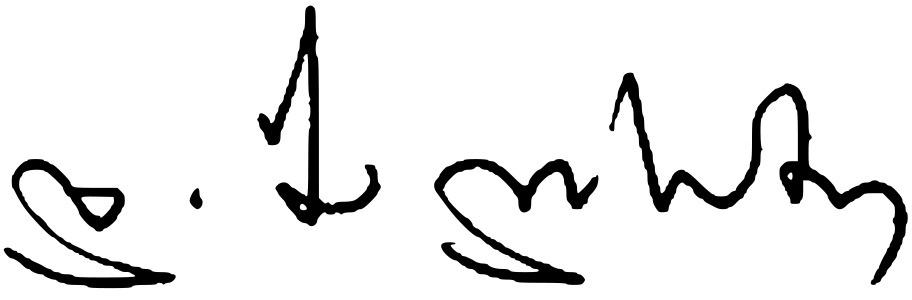
Signature of: david magradze